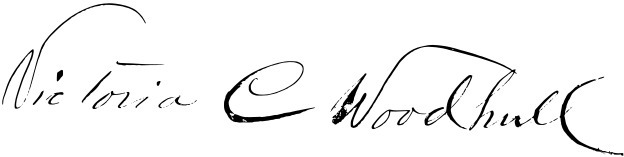
Signature of: victoria woodhull